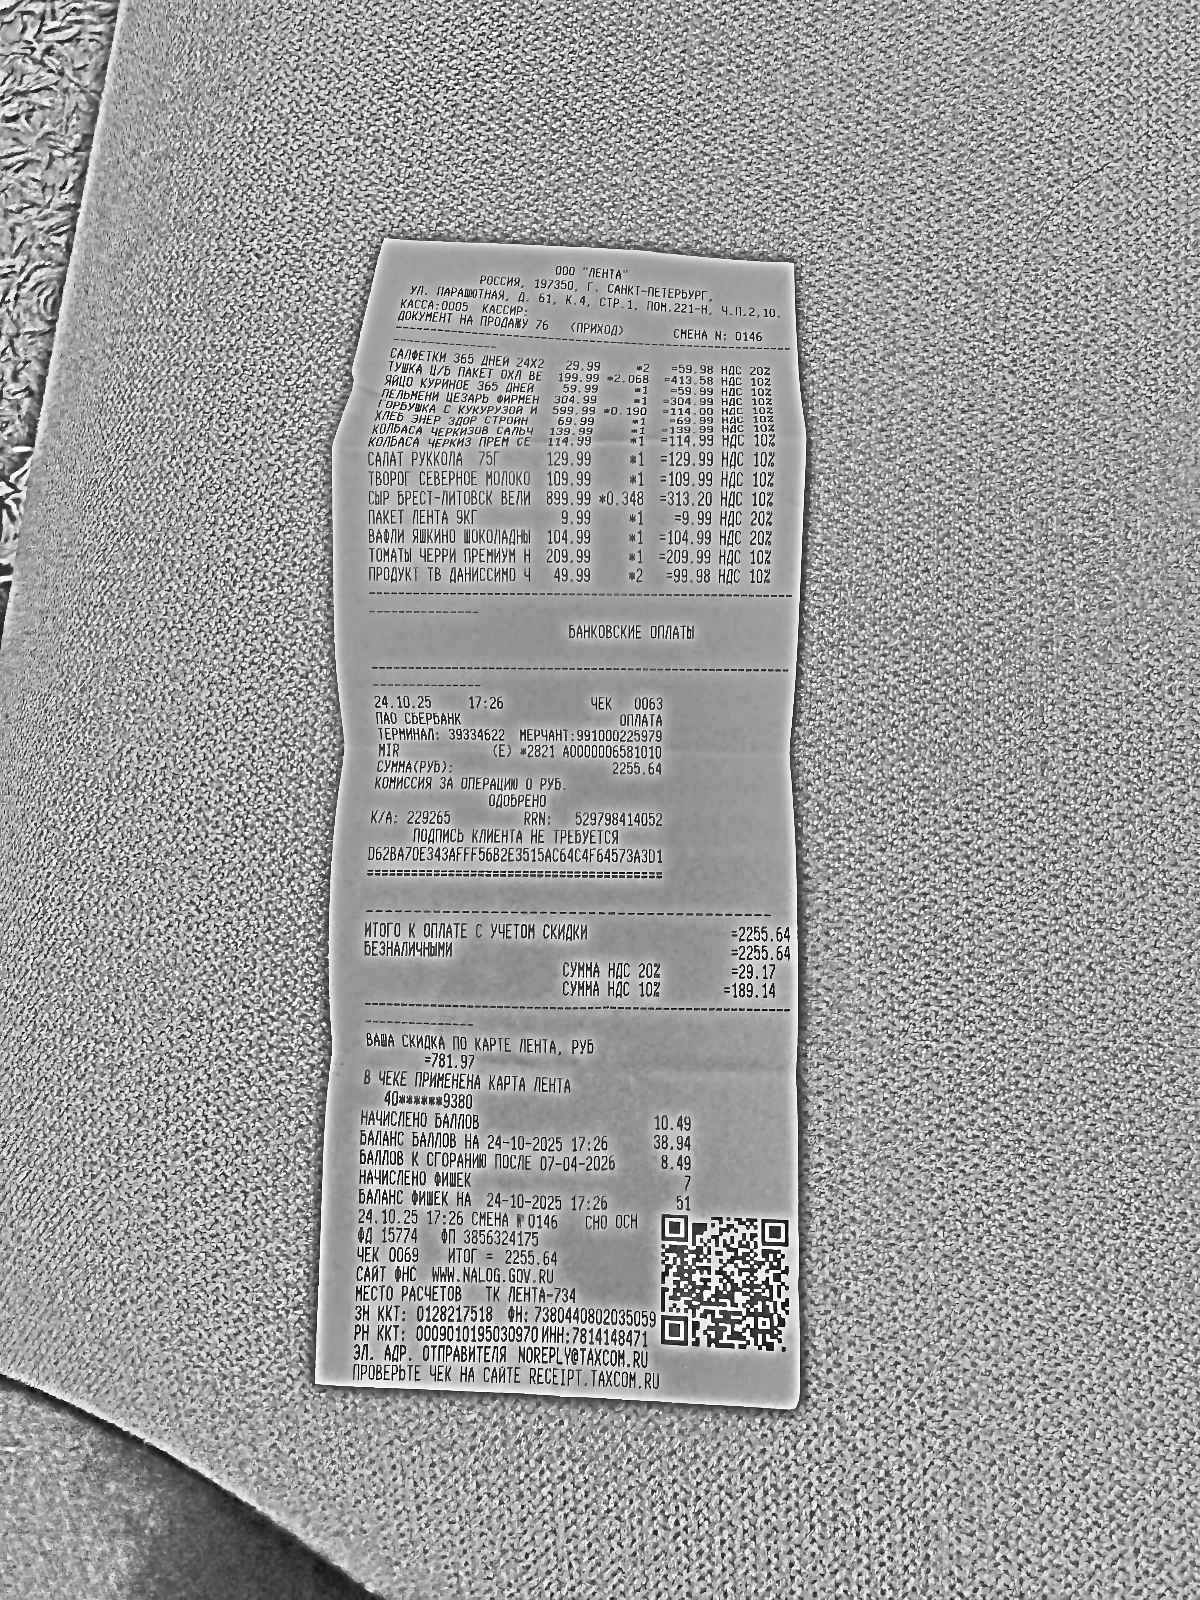
Продавец: ООО "ЛЕНТА"
ИНН: 7814148471
Дата: 24.10.2025
Товары: САЛФЕТКИ 365 ДНЕЙ 24X2; ТУШКА Ц/Б ПАКЕТ ОХЛ ВЕ; ЯЙЦО КУРИНОЕ 365 ДНЕЙ; ПЕЛЬМЕНИ ЦЕЗАРЬ ФИРМЕН; ГОРБУШКА С КУКУРУЗОЙ И; ХЛЕБ ЭНЕР ЗДОР СТРОЙН; КОЛБАСА ЧЕРКИЗОВ САЛЬЧ; КОЛБАСА ЧЕРКИЗ ПРЕМ СЕ; САЛАТ РУККОЛА 75Г; ТВОРОГ СЕВЕРНОЕ МОЛОКО; СЫР БРЕСТ-ЛИТОВСК ВЕЛИ; ПАКЕТ ЛЕНТА 9КГ; ВАФЛИ ЯШКИНО ШОКОЛАДНЫ; ТОМАТЫ ЧЕРРИ ПРЕМИУМ Н; ПРОДУКТ ТВ ДАНИССИМО Ч
Количество: 2; 2.068; 1; 1; 0.190; 1; 1; 1; 1; 1; 0.348; 1; 1; 1; 2
Цена: 29.99; 199.99; 59.99; 304.99; 599.99; 69.99; 139.99; 114.99; 129.99; 109.99; 899.99; 9.99; 104.99; 209.99; 49.99
Сумма: 59.98; 413.58; 59.99; 304.99; 114.00; 69.99; 139.99; 114.99; 129.99; 109.99; 313.20; 9.99; 104.99; 209.99; 99.98
Итого: 2255.64